Question: What is the potential diagnosis?
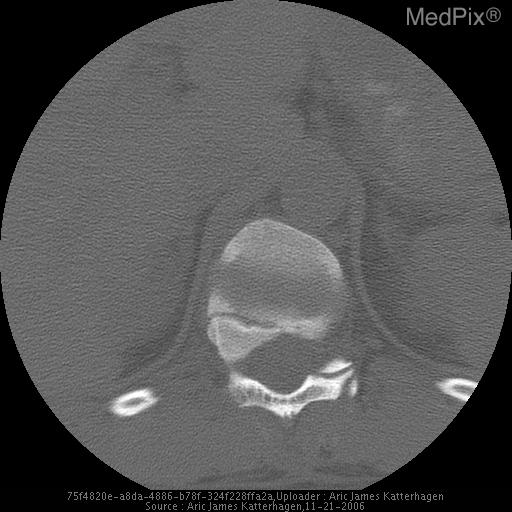
Answer: The possible diagnosis includes Wedge Fracture
Chance Fracture
Compression Fracture.